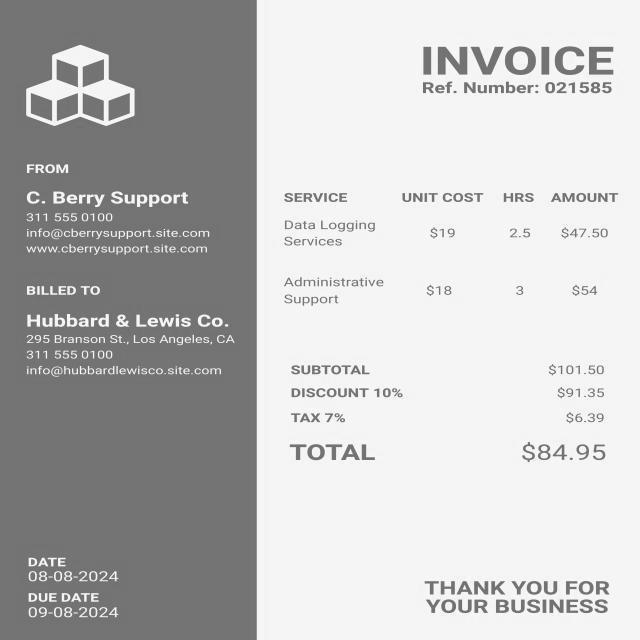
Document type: Invoice